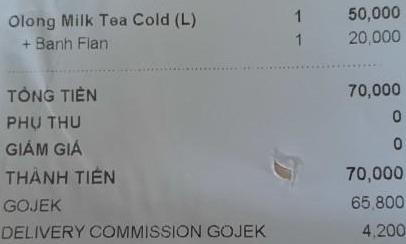
<table>
<tr>
<td>Olong Milk Tea Cold (L)</td>
<td>1</td>
<td>50,000</td>
</tr>
<tr>
<td>+ Banh Flan</td>
<td>1</td>
<td>20,000</td>
</tr>
</table>

TỔNG TIỀN 70,000
PHỤ THU 0
GIẢM GIÁ 0
THÀNH TIỀN 70,000
GOJEK 65,800
DELIVERY COMMISSION GOJEK 4,200